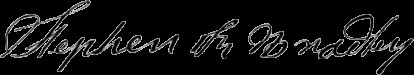
Signature of: stephen r bradley